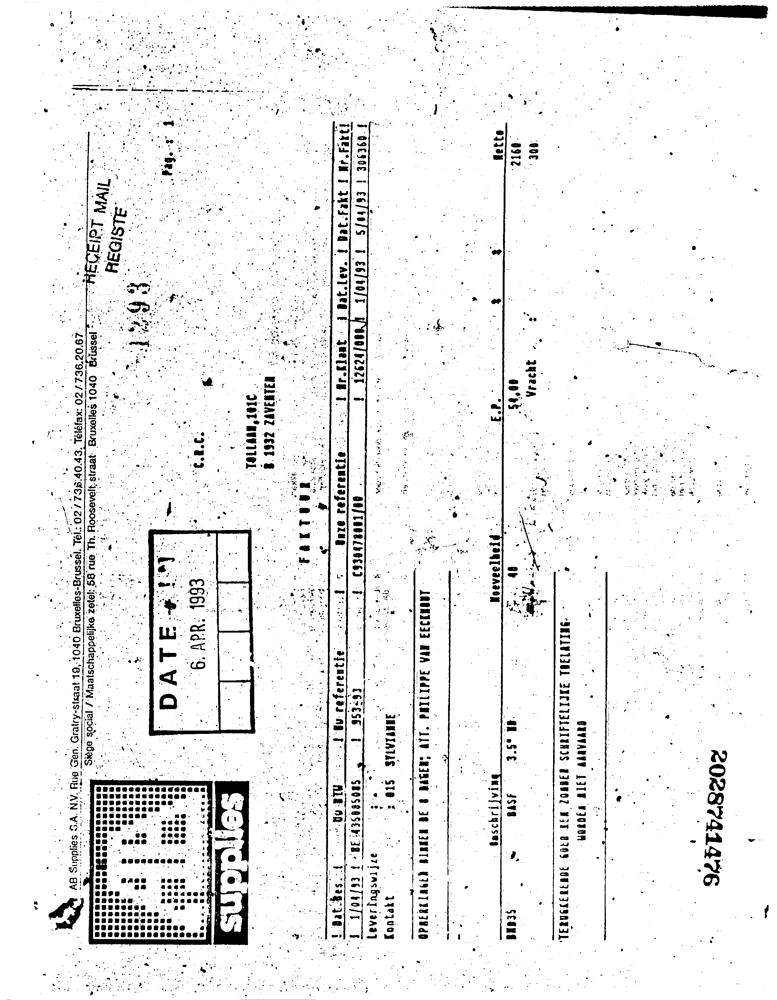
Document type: Invoice